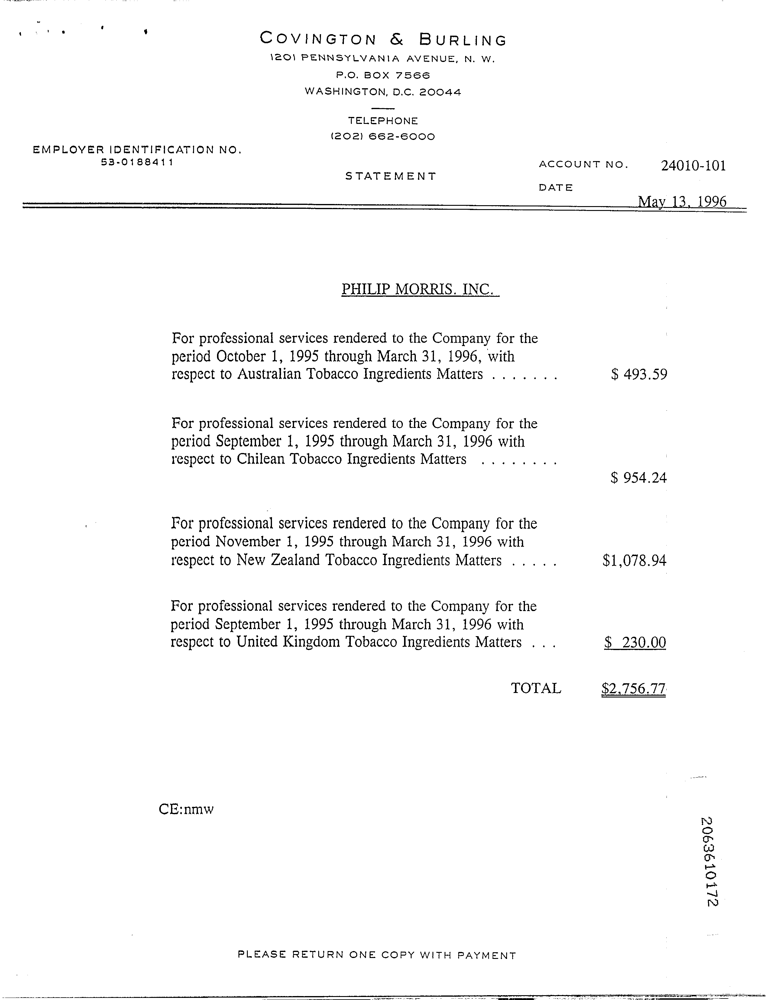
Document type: Invoice